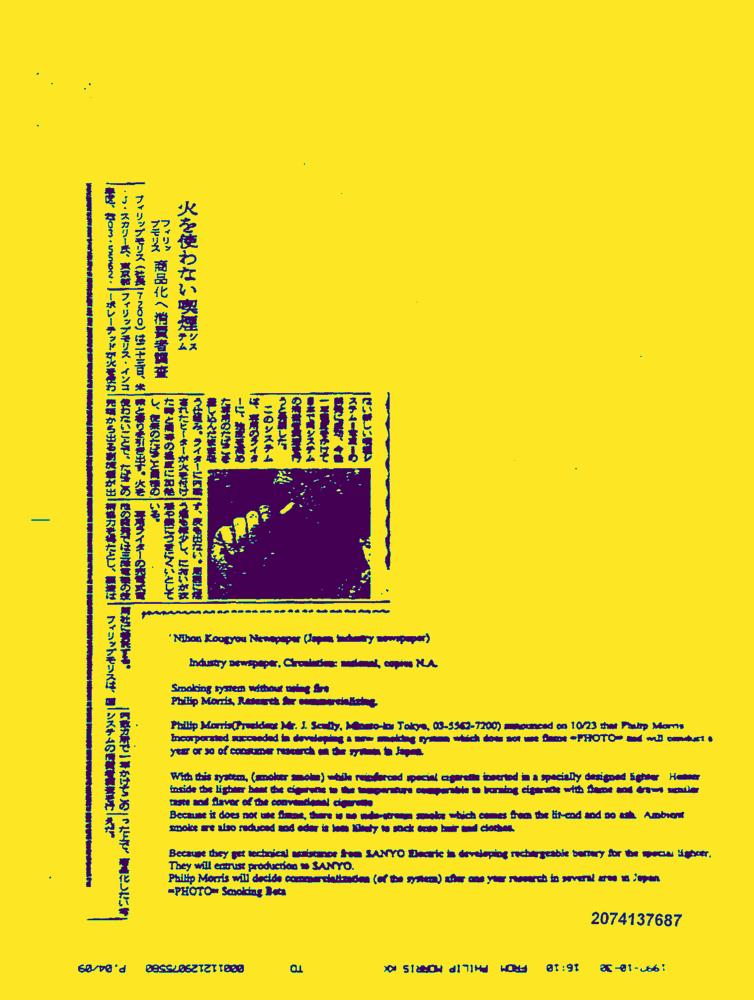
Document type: News-Article